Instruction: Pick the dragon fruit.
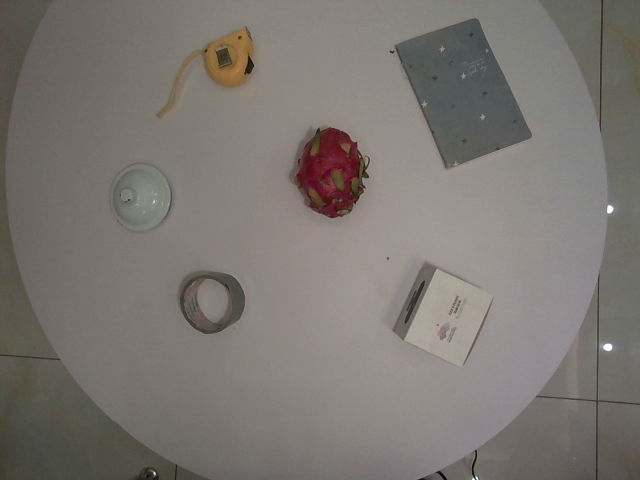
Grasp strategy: vertical